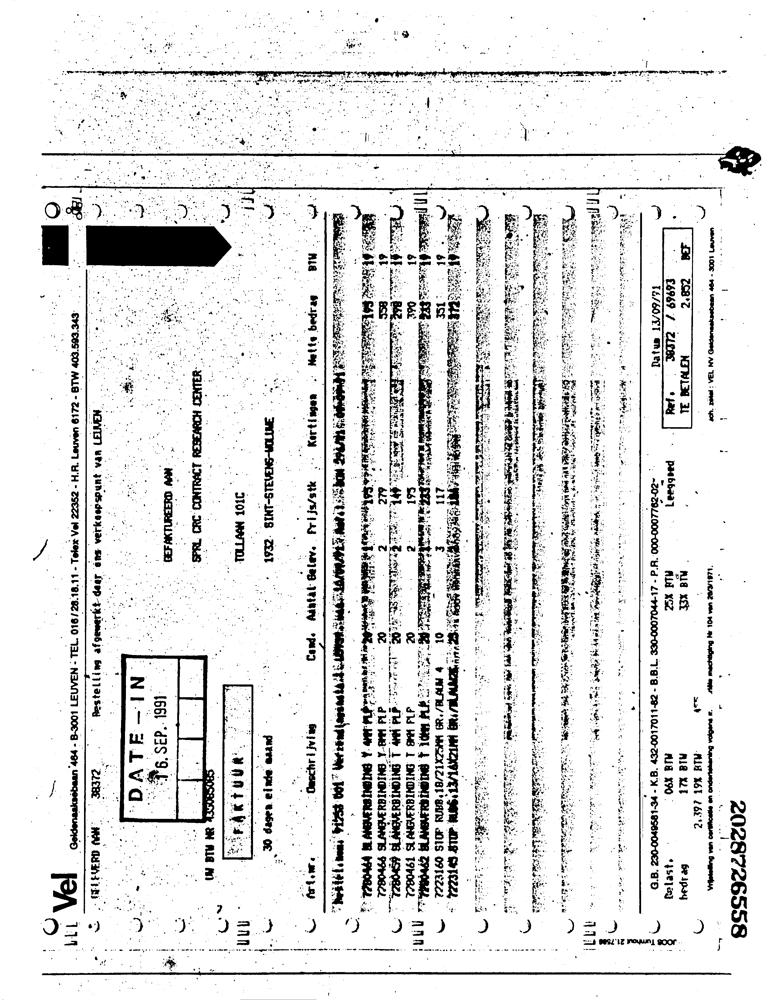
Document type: Invoice